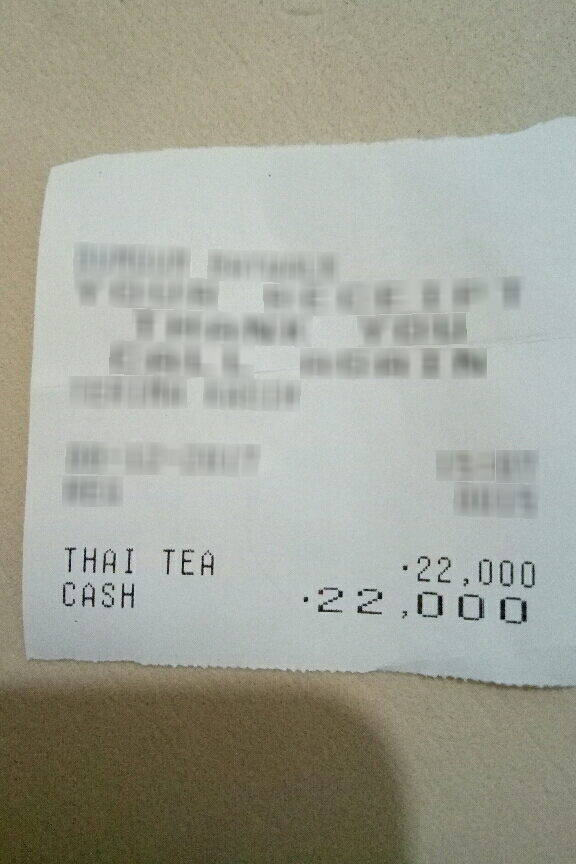
Number of items: 2
OCR text regions:
text: CASH
text: 22,000
text: THAI
text: TEA
text: 22,000